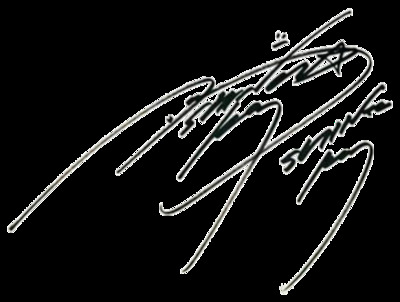
Signature of: key